Retrieve the amount in words, amount in figures, name of the payee, date on the cheque, and the bank name from the image.
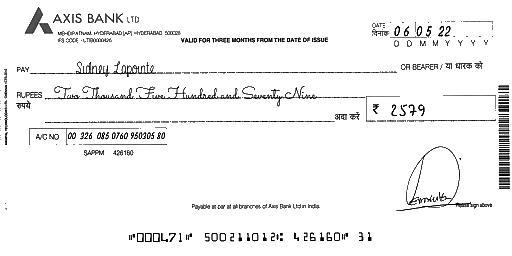
amt_in_words: Two Thousand Five Hundred and Seventy Nine
amt_in_figures: 2579
payee_name: Sidney Lapointe
bank_name: AXIS BANK
cheque_date: 06/05/22